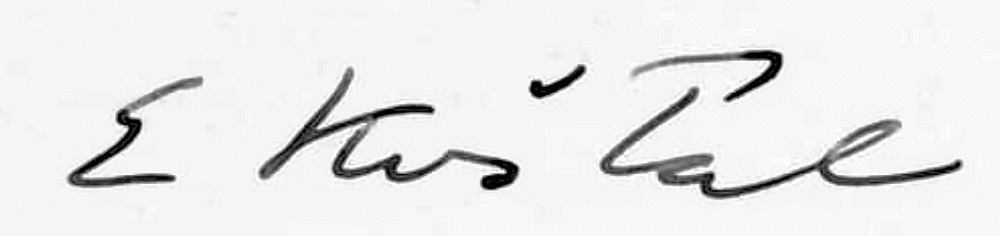
Signature of: arnošt košťál